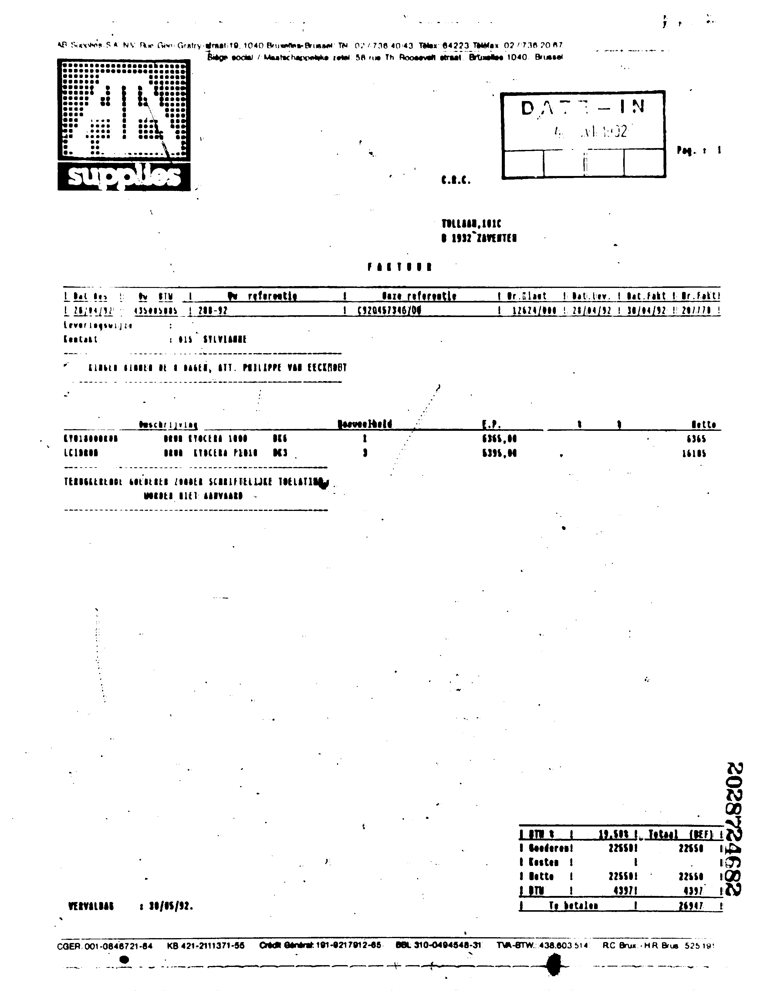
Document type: Invoice